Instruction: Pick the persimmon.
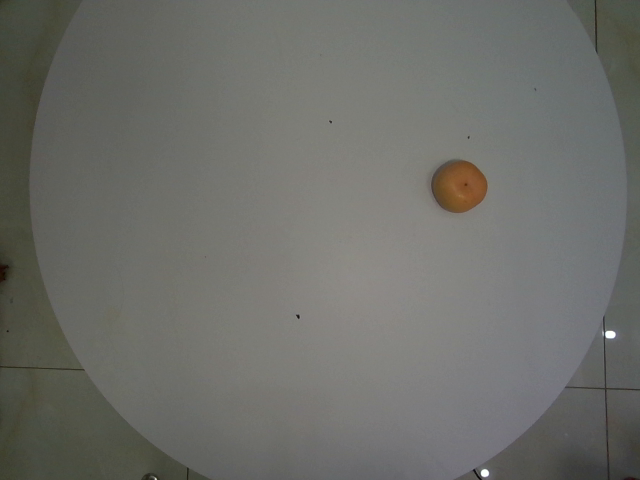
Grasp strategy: vertical